Question: Explain the disease:
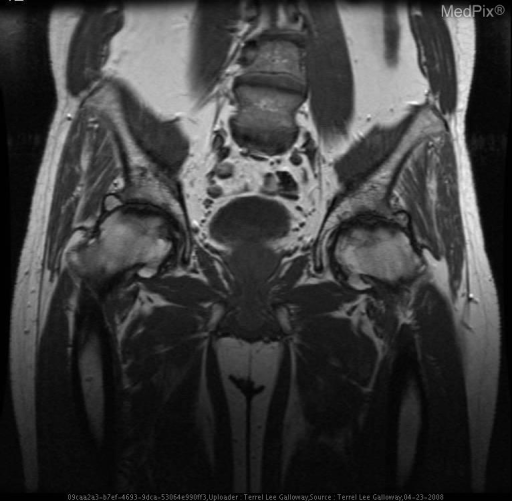
Answer: The disease is discussed as: Avascular Necrosis Etiology Mnemonic - ASEPTIC

A- Alcoholism
S- Sickle Cell Anemia, Steroids, Systemic lupus erythematosis
E- Ehrlenmeyer flask (marrow packing disorders e.g.Gaucher's)
P- Pancreatitis
T- Trauma (Hip, Scaphoid, Talus)
I- Idiopathic, Infection
C- Caisson's disease (dysbaric osteonecrosis)

Submitted by Don Flemming, M.D. National Naval Medical Center, Bethesda, MD

More About Sickle Cell Disease:
http://rad.usuhs.mil/sickle/index.html
======================================
Also called 'aseptic necrosis'